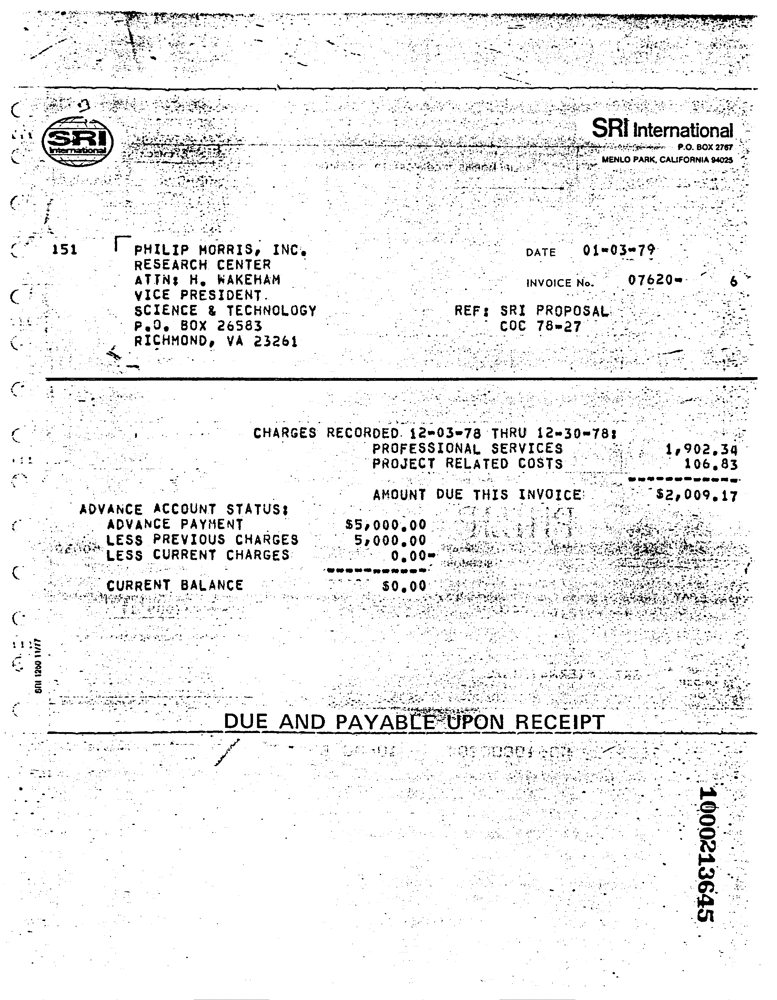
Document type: Invoice